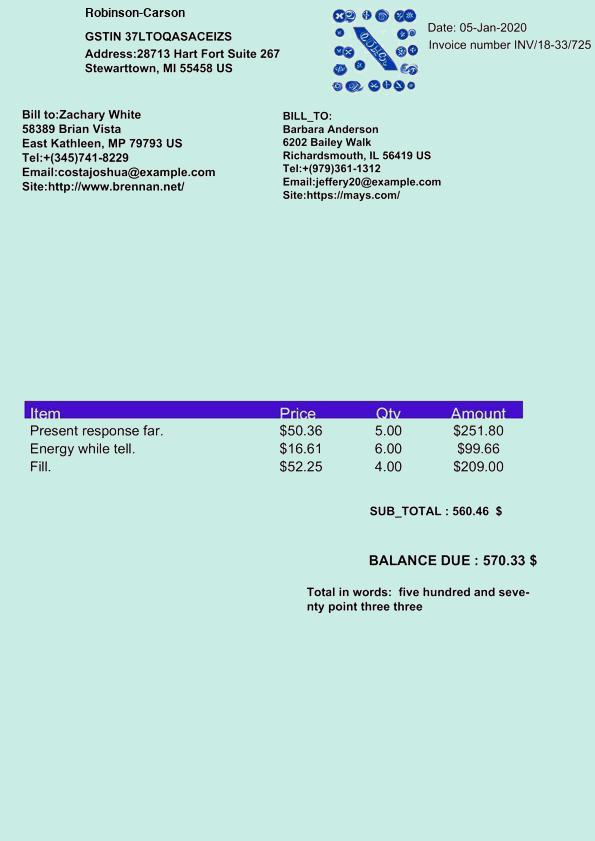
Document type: Invoice